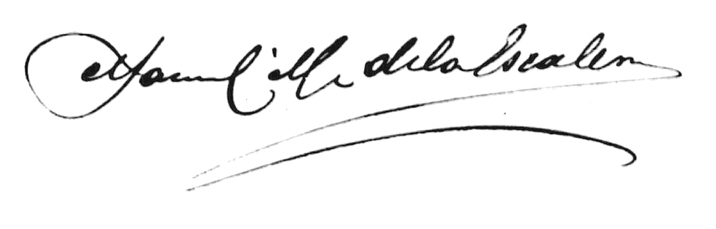
Signature of: manuel martínez de la escalera